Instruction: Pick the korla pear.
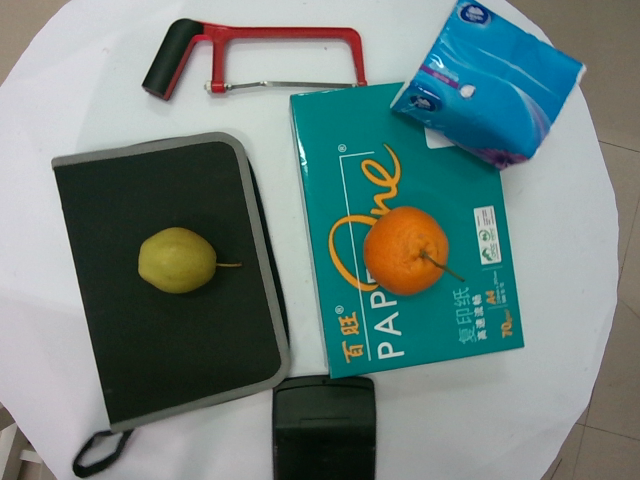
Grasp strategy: vertical